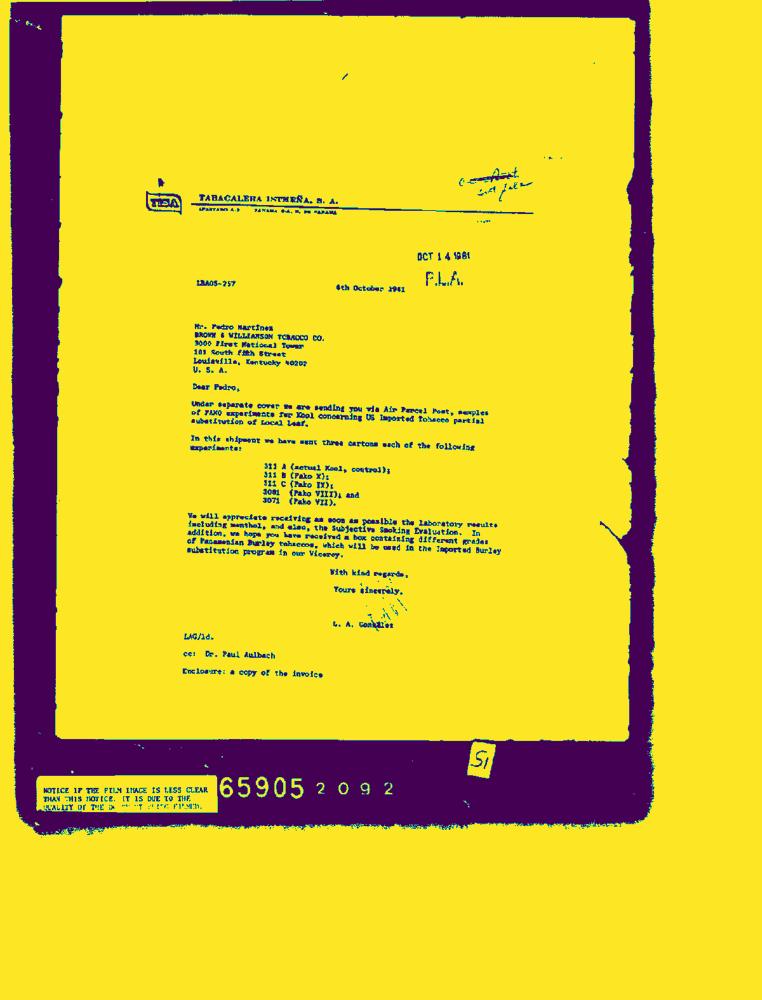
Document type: Letter-Doc